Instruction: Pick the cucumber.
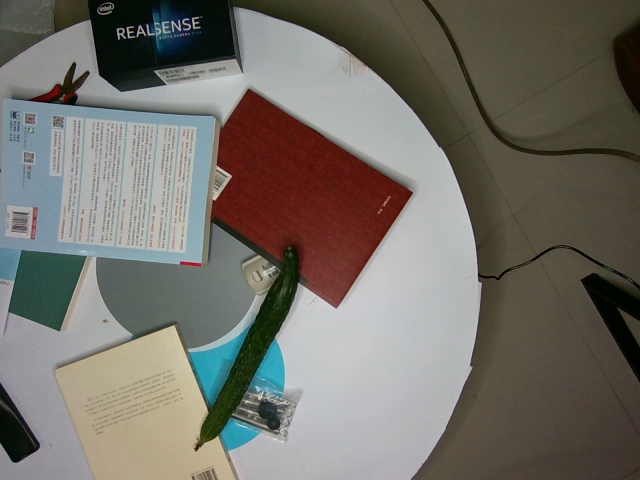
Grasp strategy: vertical